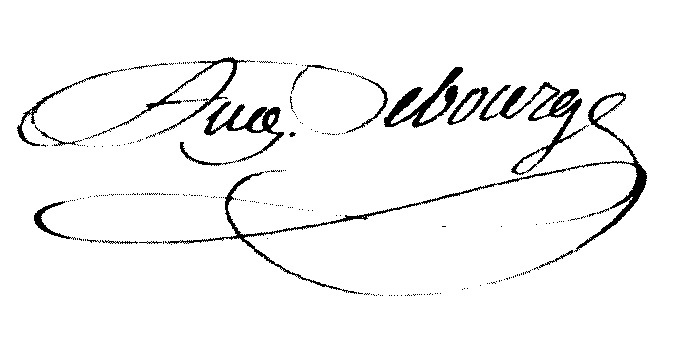
Signature of: augustin debourge